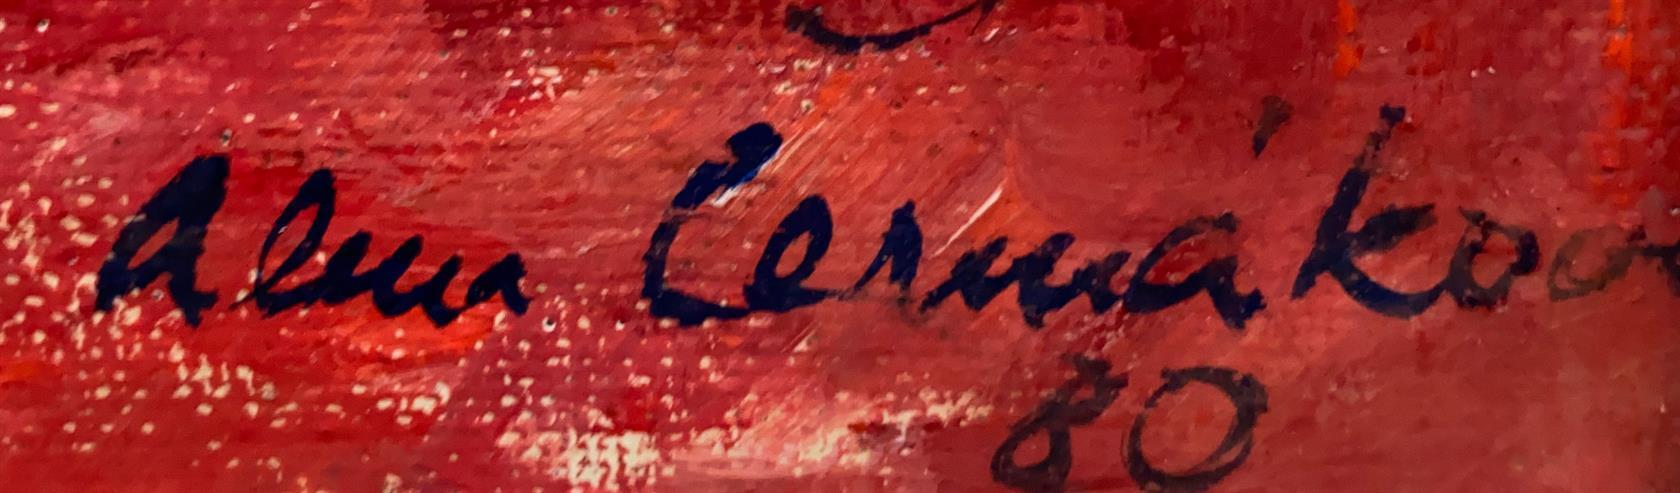
Signature of: alena čermáková